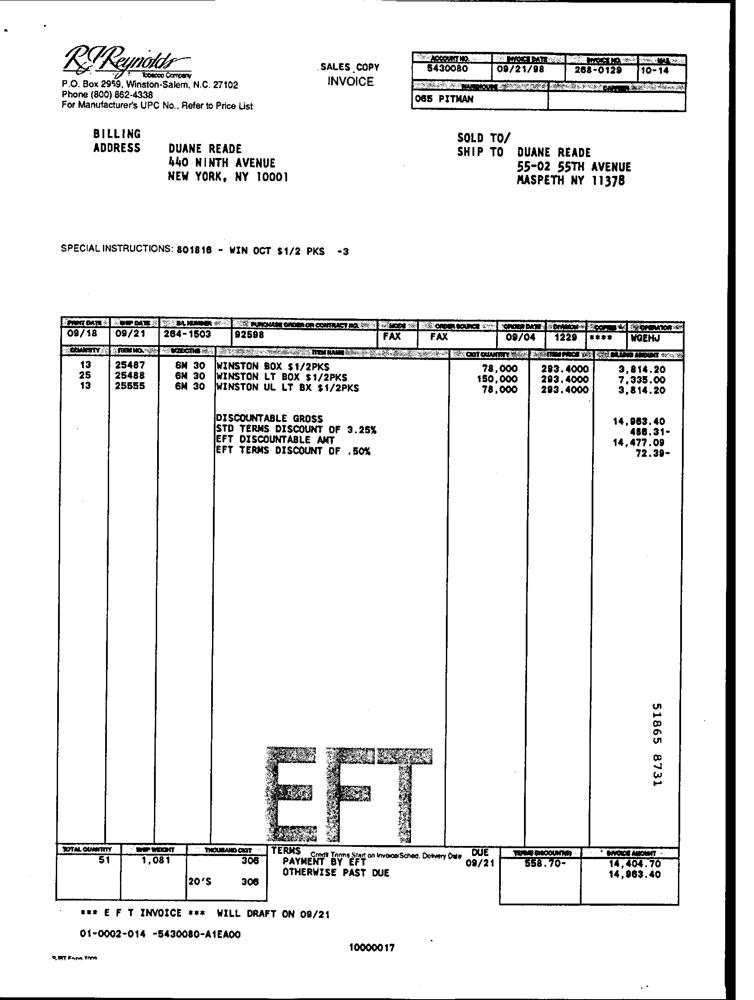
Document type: Invoice